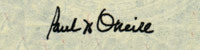
Signature of: paul h o neill